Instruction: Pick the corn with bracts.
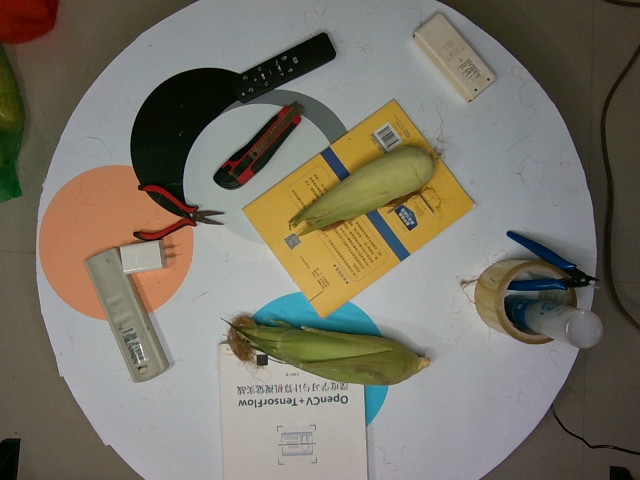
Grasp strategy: vertical